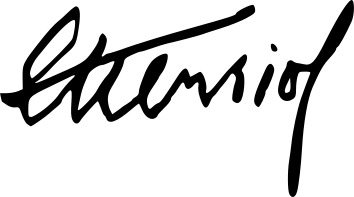
Signature of: édouard herriot